Question: How is the history relevant to the case?
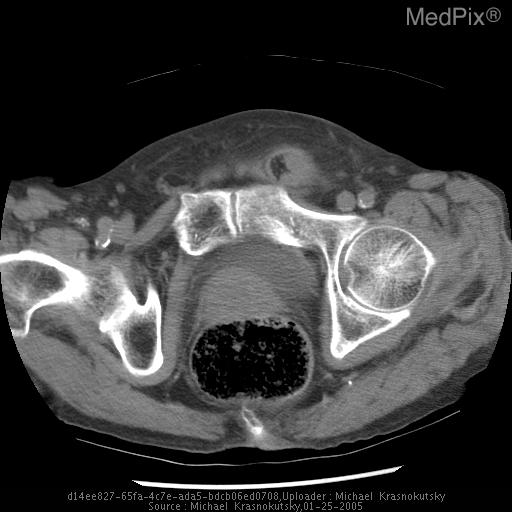
Answer: The patient's history of 75 year old man presented to emergency room with abdominal pain. is key in understanding the case.